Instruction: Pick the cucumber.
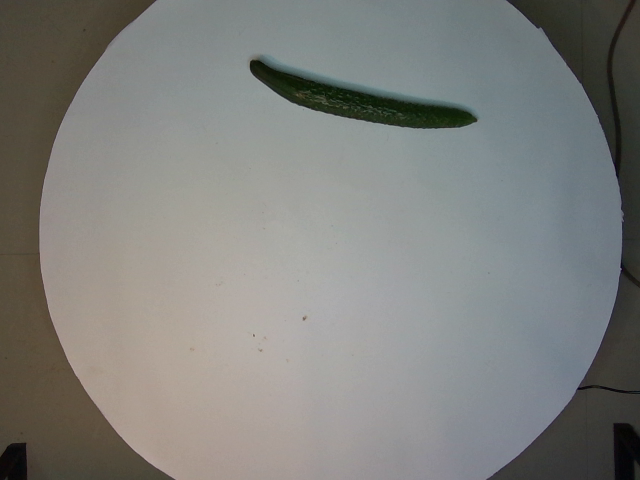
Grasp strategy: vertical